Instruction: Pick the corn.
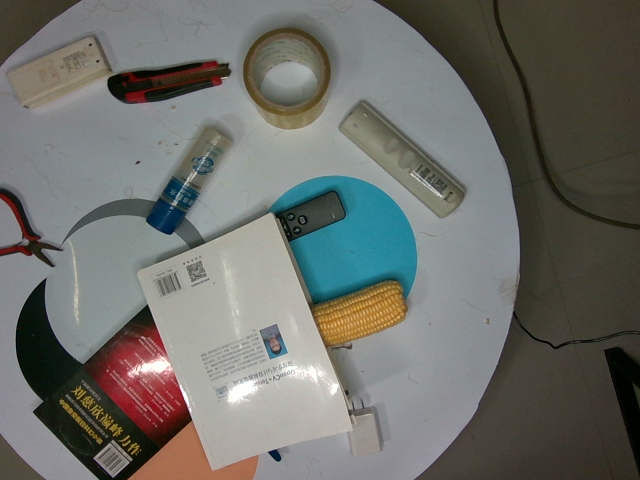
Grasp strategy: vertical